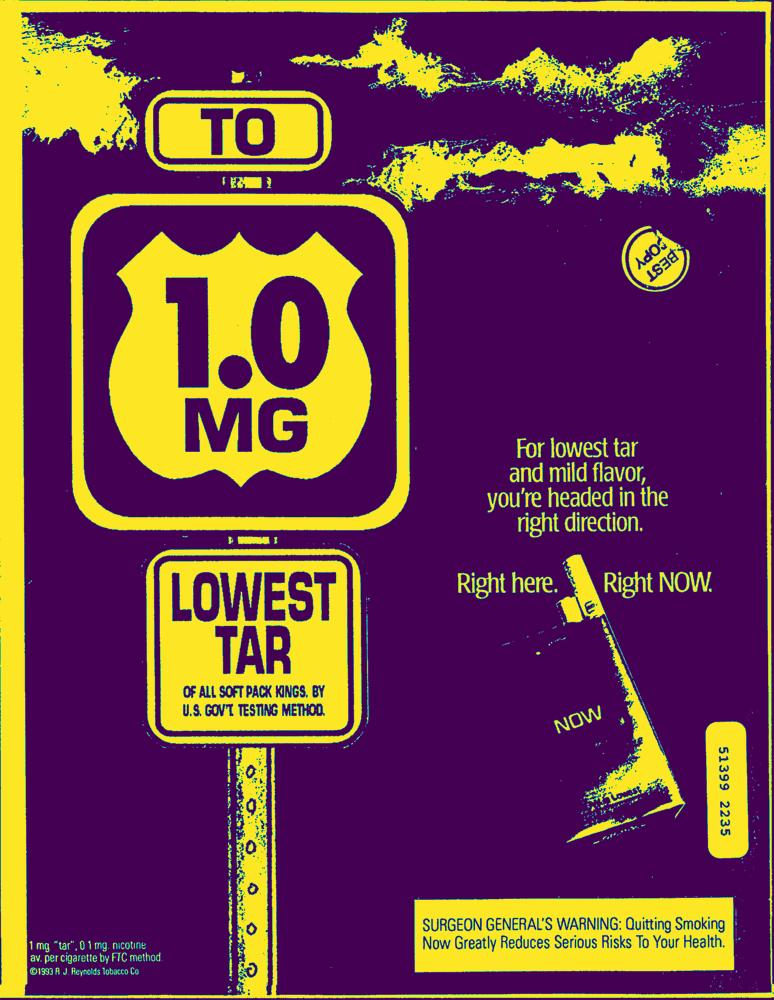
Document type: AD